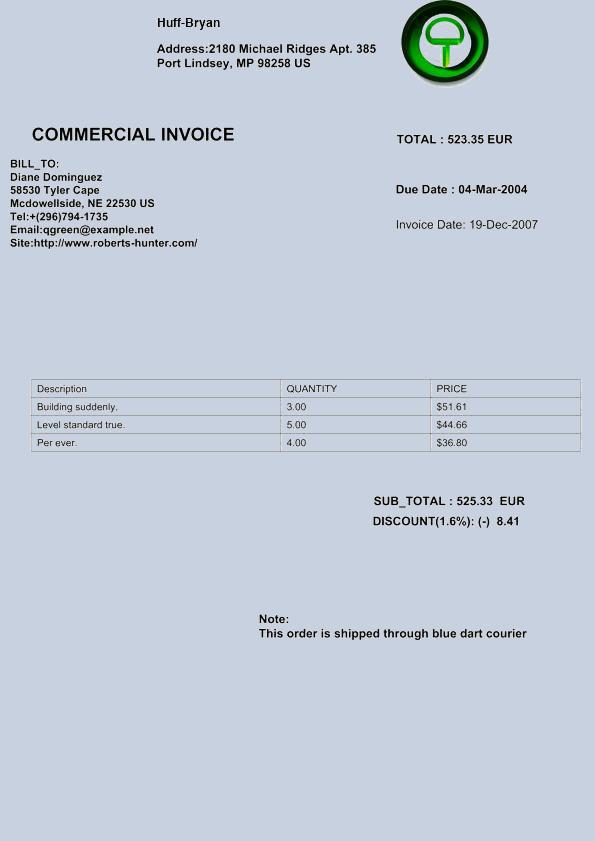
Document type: Invoice